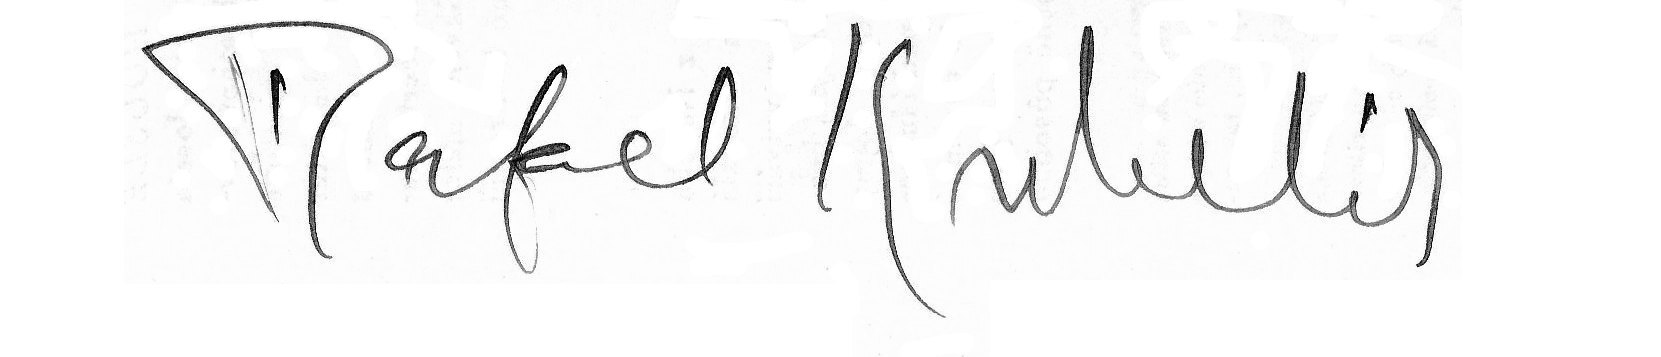
Signature of: rafael kubelík